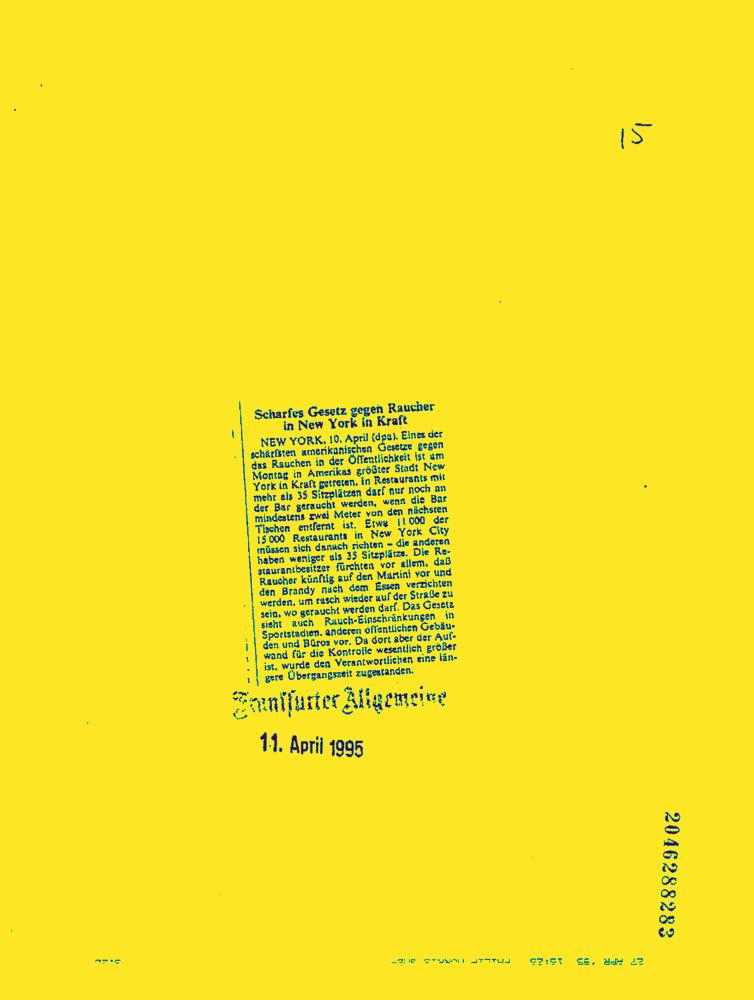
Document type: News-Article